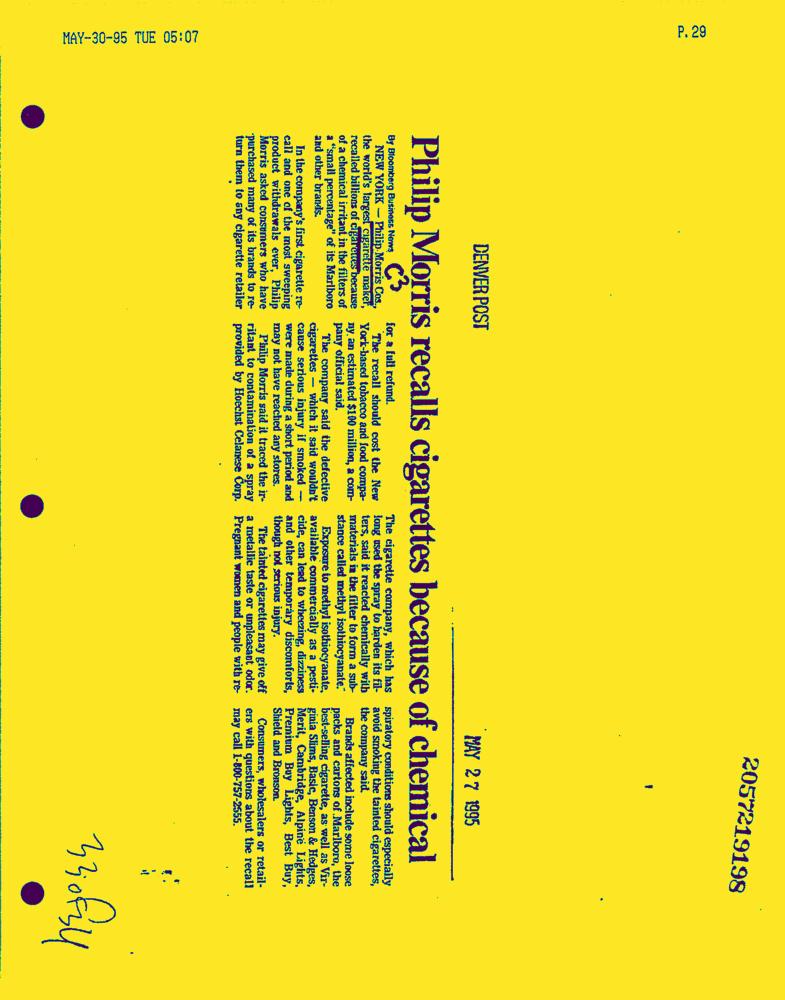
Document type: News-Article